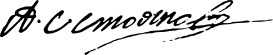
Signature of: naste stoyanov